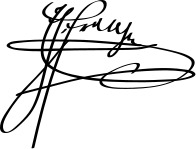
Signature of: archduke franz ferdinand of austria